Question: What is the main concern?
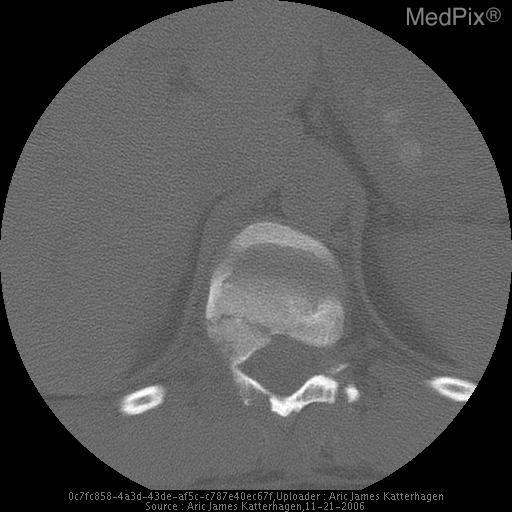
Answer: The findings suggest T11 Fracture of vertebral body, posterior elements, and widened interspinous space
T11 abnormal Hyperintense signal and compression on T1 MRI. Fracture of T11 – CT image 5 of 6. The patient might have a history of 21 year old man with back pain after a motor vehicle accident..